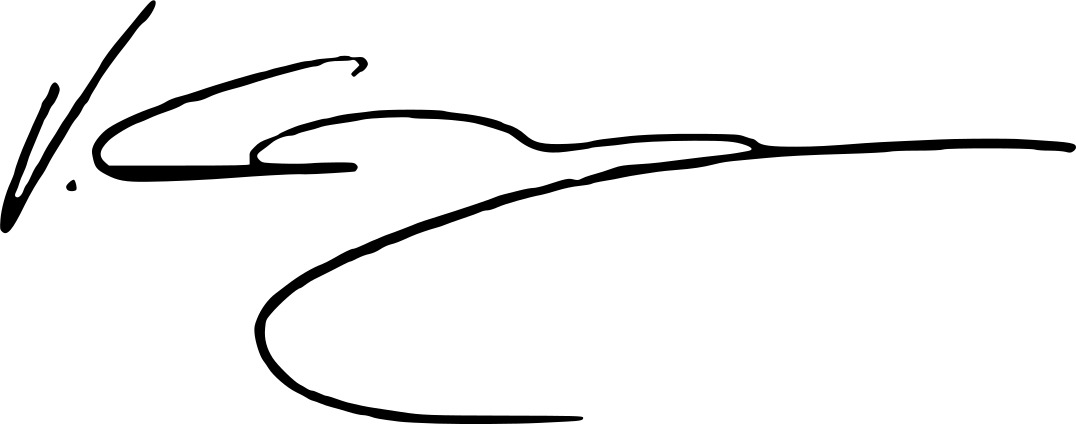
Signature of: lado gurgenidze